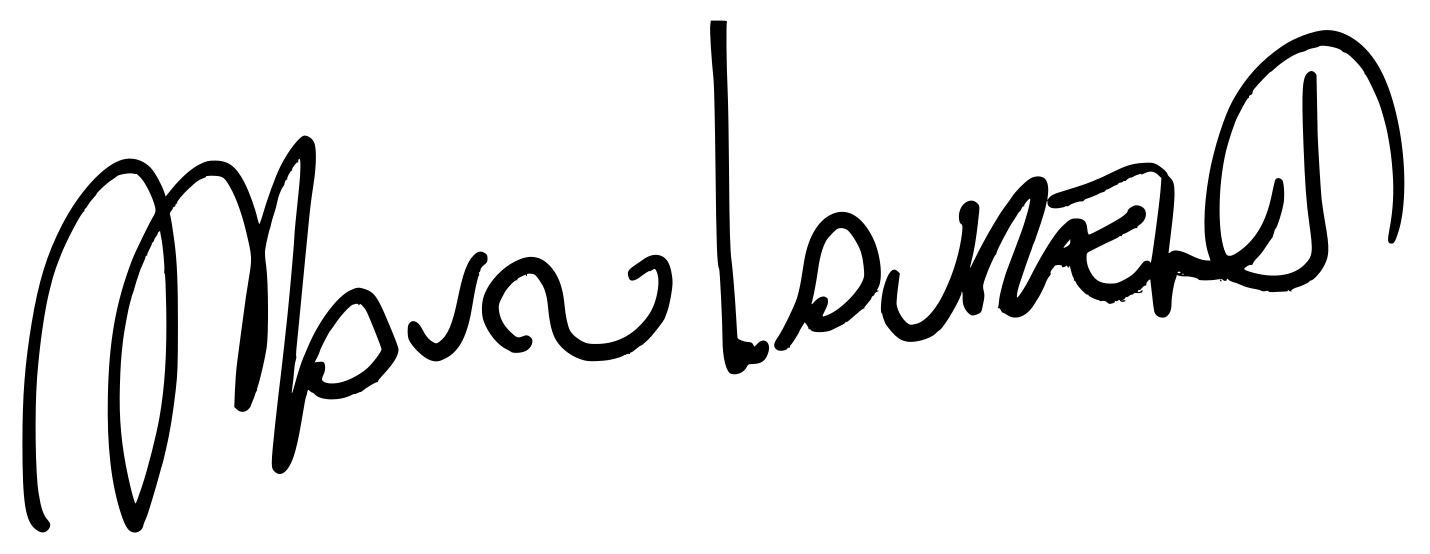
Signature of: mauro laurenti